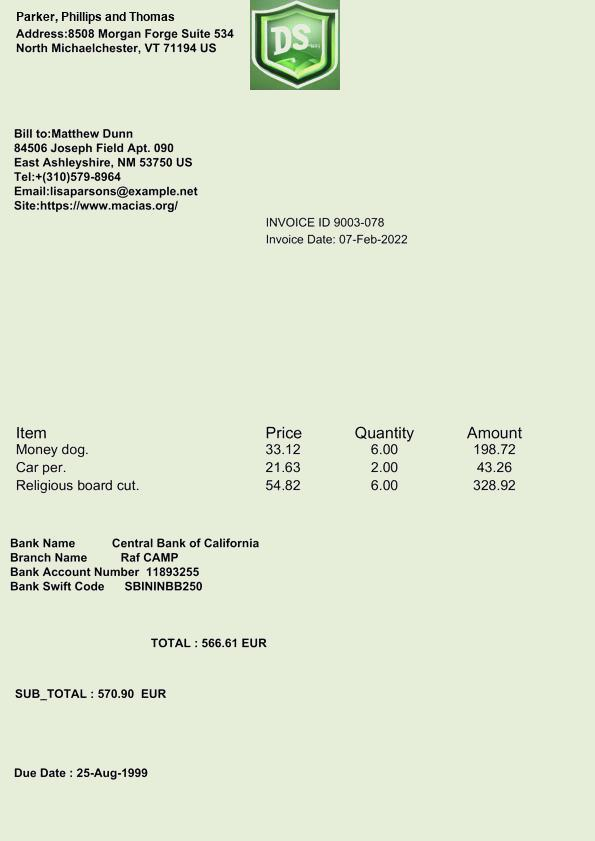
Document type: Invoice